Question: What are the imaging findings?
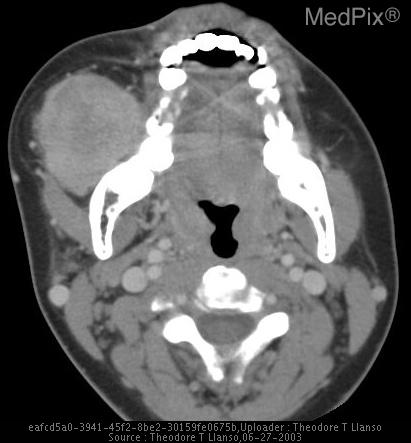
Answer: The imaging shows A large right nasopharyngeal mass has recurred in a benign, expansile remodeling format - disrupting the pterygoid plate from the sphenoid bone.  This tumor is highly vascular, demonstrating marked enhancement at CT and MR, with flow voids on MR, and a characteristic dense tumor stain at angiography. Axial contrast enhanced CT of the face demonstrates the avidly enhancing mass in this particular case to have extending into the soft tissues of the face, an occasional and extreme finding..